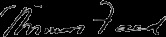
Signature of: thomas faed